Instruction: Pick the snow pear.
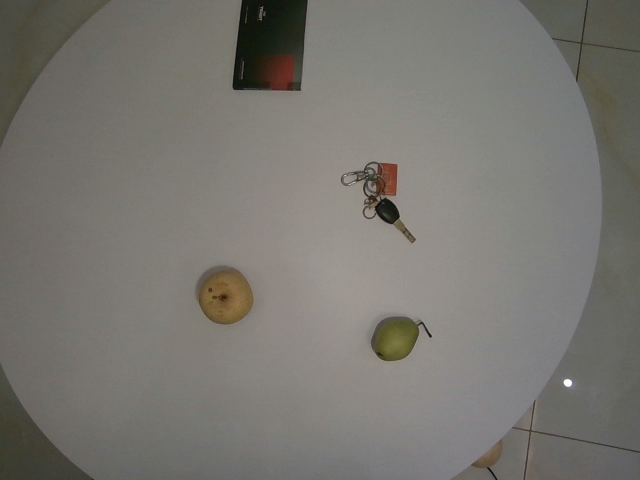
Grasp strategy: vertical